Question: What do the imaging results show?
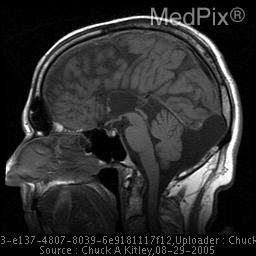
Answer: The imaging shows Sagittal T1, axial T2 and proton density-weighted images do not visualize the corpus callosum; and, there is associated colpocephaly.  There is absence of the cingulate gyrus and a radial pattern of sulci and gyri along the medial surface of the cerebral hemisphere.

Probst bundles are not well demonstrated on these images and would be best seen in  the coronal plane.

The lateral ventricles demonstrate their classic wide and straight appearance.

Of note, there is also a large incidental subarachnoid cyst in the occipital region posterior to the cerebellum. T1-weighted sagittal image demonstrating agenesis of Corpus callosum, absent cingulate gyrus, and incidental arachnoid cyst..